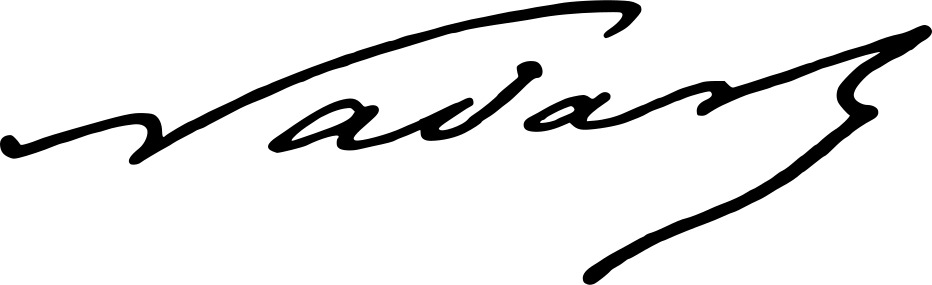
Signature of: nadar